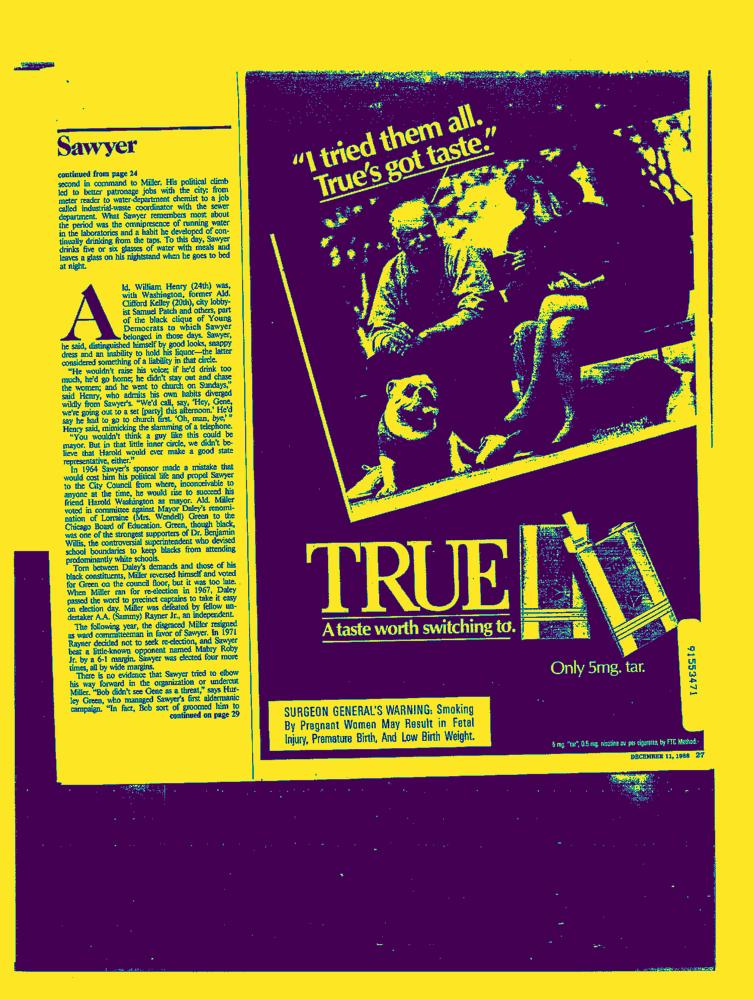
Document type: AD